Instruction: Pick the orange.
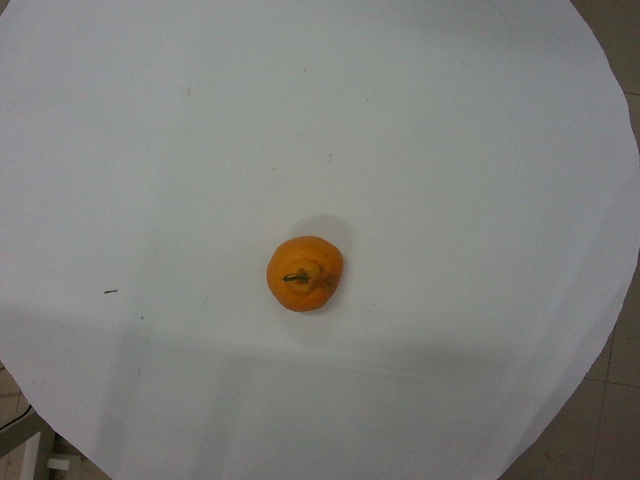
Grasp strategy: vertical